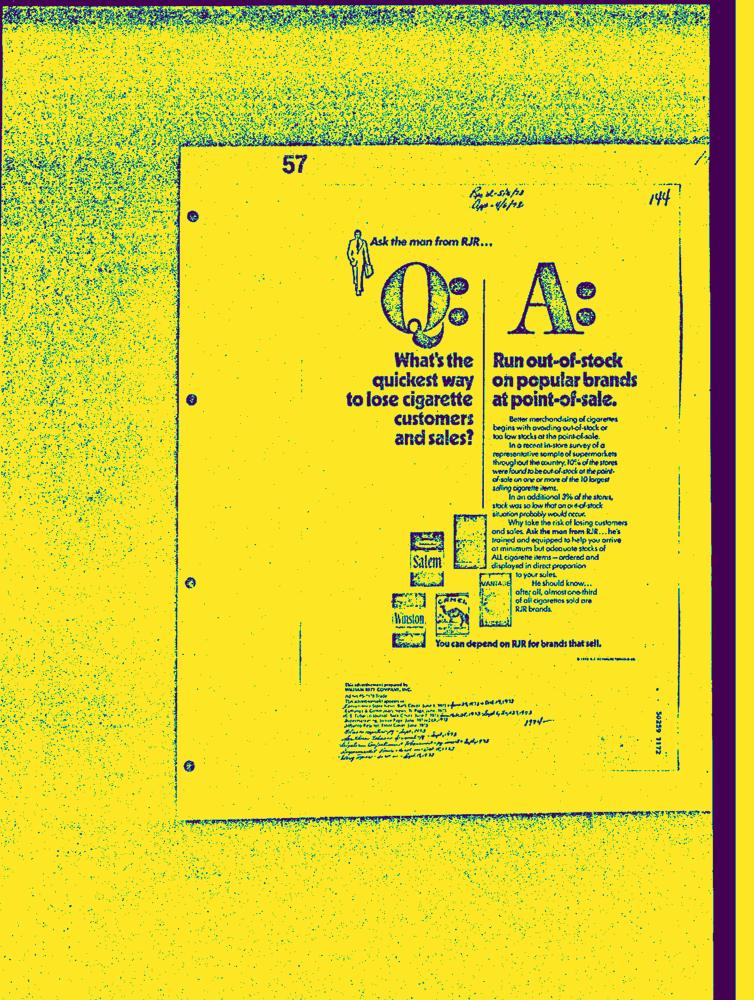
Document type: AD